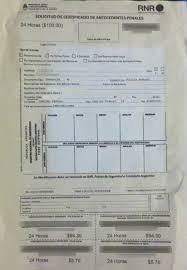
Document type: Invoice